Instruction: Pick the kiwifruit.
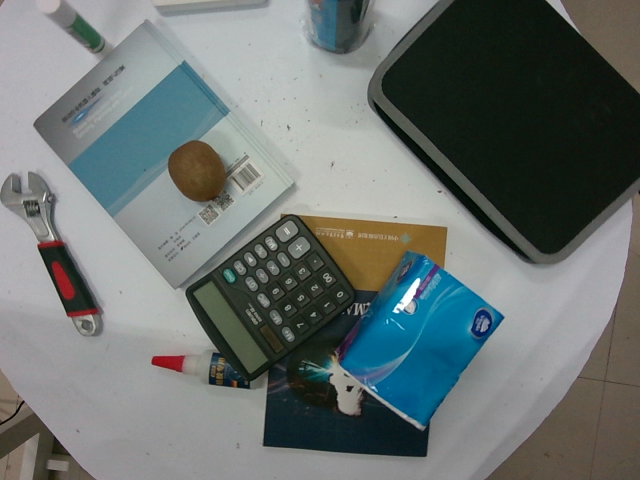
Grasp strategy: vertical